Question: Talk about the condition:
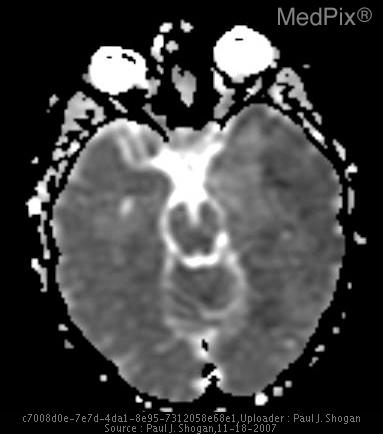
Answer: The disease is discussed as: Lesions/Condition: HSV Encephalitis

Discussion:

Herpes Encephalitis occurs at any age, with the highest incidence in adolescents and young adults, affecting men and women equally.  HSV-1 accounts for 95% of all herpetic encephalitis, and is the most common cause of viral encephalitis in the United States.

The presenting symptoms are multiple and often originate with fever, headache, seizures, confusion, stupor, and coma.  Patients may also demonstrate the gradual onset of olfactory hallucinations, anosmia, personality change, psychotic behavior, delirium, aphasia, and hemiparesis.   These symptoms are directly related to the involvement of the temporal lobes, insular cortex, and orbital surface of the frontal lobes by this disease.

After initial contact through infected secretions in the oronasopharnyx, HSV-1 travels via the lingual portion of the trigeminal nerve, to the gasserian ganglia where the virus remains dormant.  Upon reactivation from the influences of local trauma, immunosuppression, or stress, or the result of primary infection, the virus spreads in a retrograde fashion along the fibers that innervate the leptomeninges of the anterior and middle fossa.

Early diagnosis and rapid therapy is essential, as herpes encephalitis progresses rapidly.  The mortality rate ranges from 50% to 70%, with those surviving left with significant neurological impairment to include amnesia, dementia, seizures, and aphasia.  Both the patient’s age and level of consciousness at the time of initiation of intravenous acyclovir dictate outcomes.  If the patient is unconscious prior to beginning therapy, the outcome is poor.  If the patient is awake, and treatment is begun within 4 days of onset of the illness, survival is greater than 90 percent.

Laboratory:

CSF demonstrates increased pressure and a pleocytosis with lymphocyte predominance.
Red cells, and xanthochromia are identified in a minority of cases, secondary to hemorrhage.  Protein content is increased, and CSF glucose may rarely be lower than 40 mg/dL.

Polymerase Chain Reaction may be employed to identify HSV antigen in the CSF while the virus is replicating in the first few days of the illness.

Pathology:

Gross Pathologic Features:

Hemorrhagic and necrotizing encephalitis of gray and white matter, with severe edema and tissue necrosis localized to the inferior frontal, temporal lobes, and insular cortex.

Microscopically:

Focal necrotizing vasculitis with perivascular inflammatory infiltrates, with eosinophilic Cowdry intranuclear inclusion bodies located in neurons, and glial cells.

Herpes viruses include HSV-1, HSV-2, Epstein-Barr virus, cytomegalovirus, varicella-zoster virus, B virus, HSV-6, and HSV-7.

Radiology:

The imaging findings of HSV encephalitis on CT may be initially normal or subtly abnormal.  Generally, abnormalities are not identified until 3-5 days after the onset of significant symptoms.  Common initial findings are low attenuation in the medial temporal lobes and insula, with mild mass effect.  Hemorrhage may occasionally be identified and is a late finding that is highly suggestive of herpes encephalitis.  On contrast enhanced CT, there is ill-defined patchy enhancement, with gyriform enhancement being a late finding.

MRI is more sensitive than CT in detecting early changes, and demonstrates signal changes in almost all sequences.  T1 weighted images demonstrate areas of low signal intensity with surrounding edema localized to the temporal lobes, insular cortex, subfrontal area, and cingulate gyri.  Loss of the gray-white matter differentiation, and evidence of mass effect is frequently encountered.  Additionally, in cases of hemorrhage, there may be foci of increased signal in the inferior parts of the frontal and temporal lobes.  T2 weighted images demonstrate asymmetric bilateral high signal intensity in gray, and subcortical white matter of the temporal lobes, extending into the insular cortex, secondary to edema.  The basal ganglia are usually spared.  Findings are initially unilateral, followed by less severe contralateral temporal lobe signal abnormalities.

Proton density sequences demonstrate increased signal intensity in affected areas.  T2 weighted Fluid Attenuated Inversion Recovery (FLAIR) sequences demonstrate hyperintense signal with edematous cortex and subcortical white matter.  T2 gradient recalled echo sequences show hypointensity if there is hemorrhage within the edematous brain parenchyma.

Diffusion weighted images demonstrate marked hyperintense restricted diffusion, and reduced ADC values.  It is important to distinguish these findings from ischemic stroke, hemorrhage, abscess, lymphoma, Creutzfeldt-Jakob disease, glioma, and metastatic disease, for the determination of appropriate treatment.  HSV encephalitis can be differentiated from other high signal intensity DW MR images, and low ADC values based on the clinical presentation of the patient, distribution of the imaging findings, and results of the polymerase chain reaction test.

T1 weighted gadolinium enhanced images demonstrate asymmetric mild patchy enhancement indicating abnormalities of the blood-brain barrier.  Gyriform enhancement may be seen one week after initial symptoms.  Meningeal enhancement is an early finding, with parenchymal enhancement being a late finding, or evidence of hemorrhage.

MR spectroscopy may be utilized demonstrating elevated peaks of lactate, choline, and myoinositol, and reduced N-acetylaspartate signal.

Follow-up imaging demonstrates progressive abnormalities with worsening involvement of the contralateral temporal lobe, insula, and cingulate gyri.  Encephalomalacia, atrophy, and dystrophic calcification are commonly seen as sequelae of HSV encephalitis.